Question: By what date must an appeal be filed according to the document?
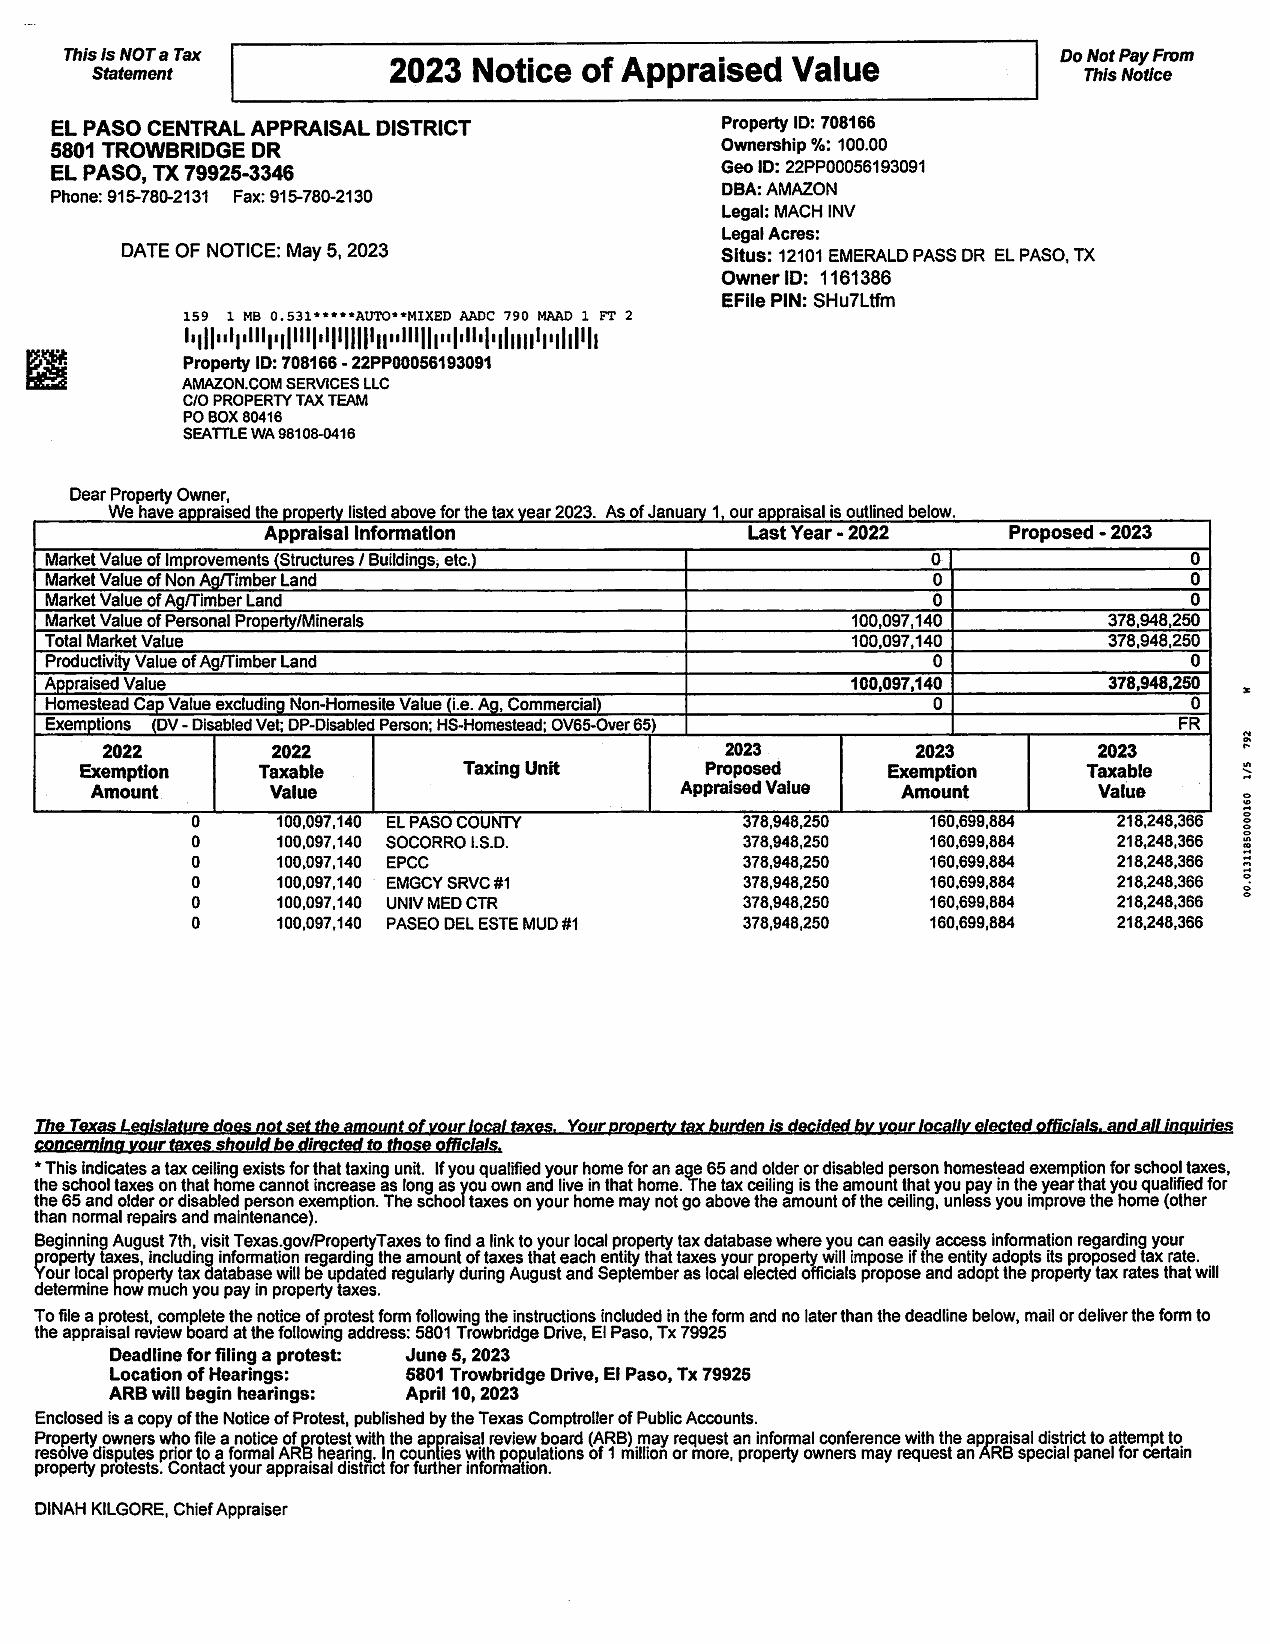
Answer: "5-Jun-23"